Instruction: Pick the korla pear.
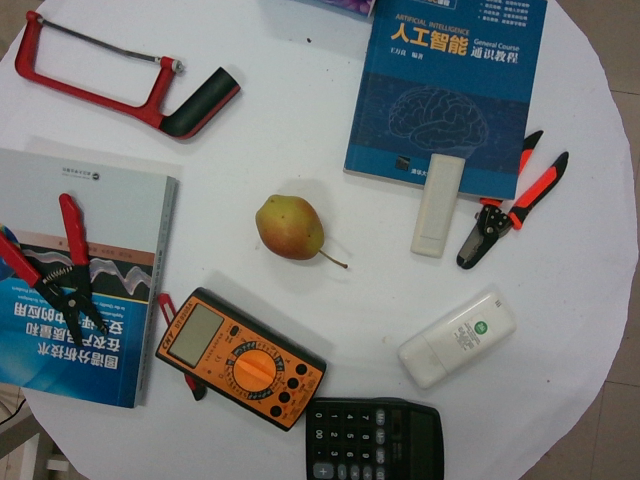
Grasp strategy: vertical